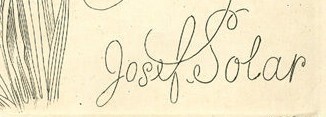
Signature of: josef solar